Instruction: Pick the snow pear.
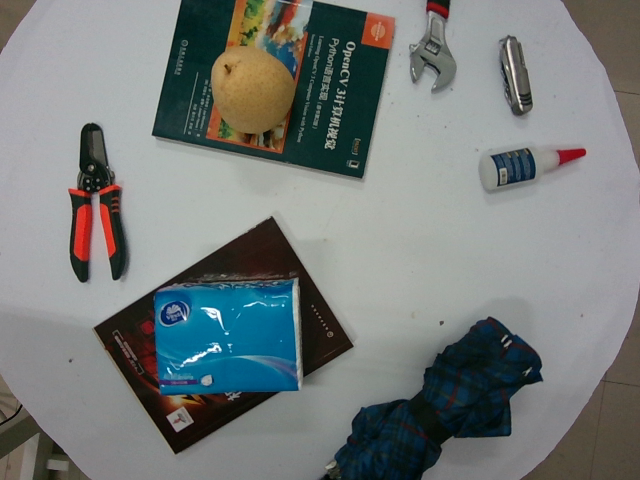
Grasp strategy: vertical